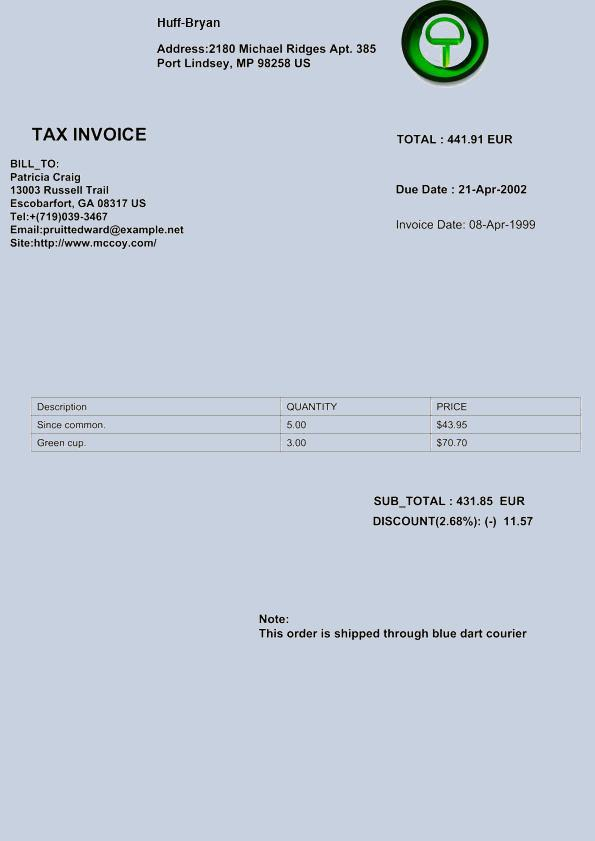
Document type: Invoice